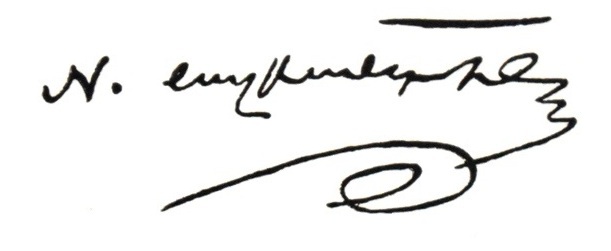
Signature of: mikael nalbandian